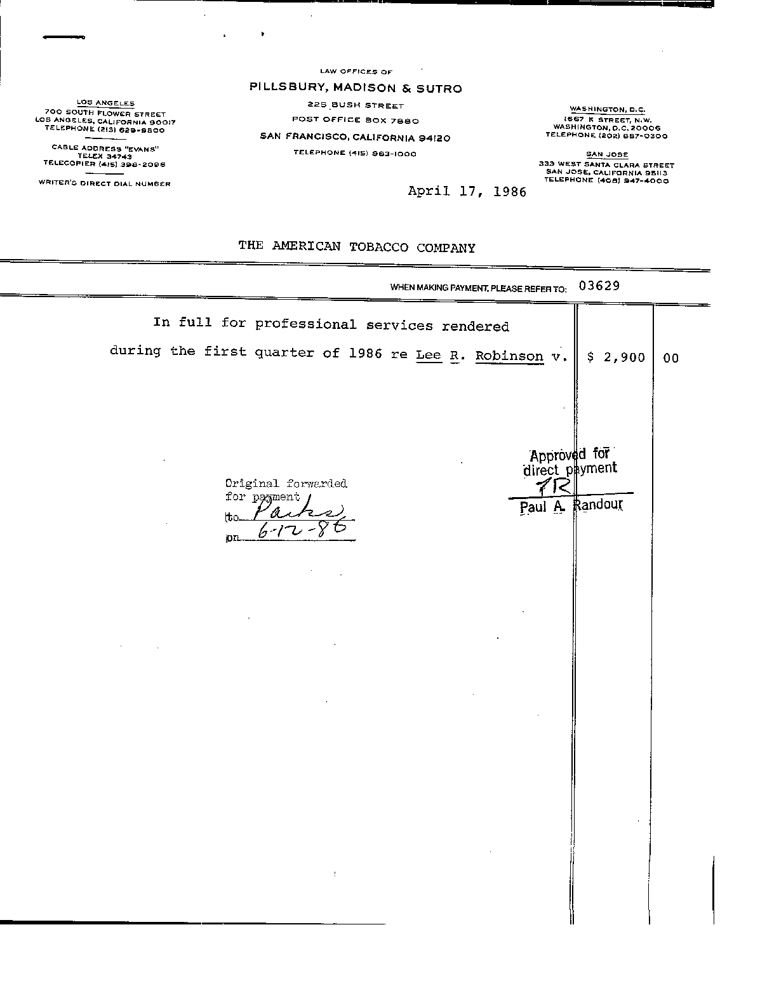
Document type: Invoice